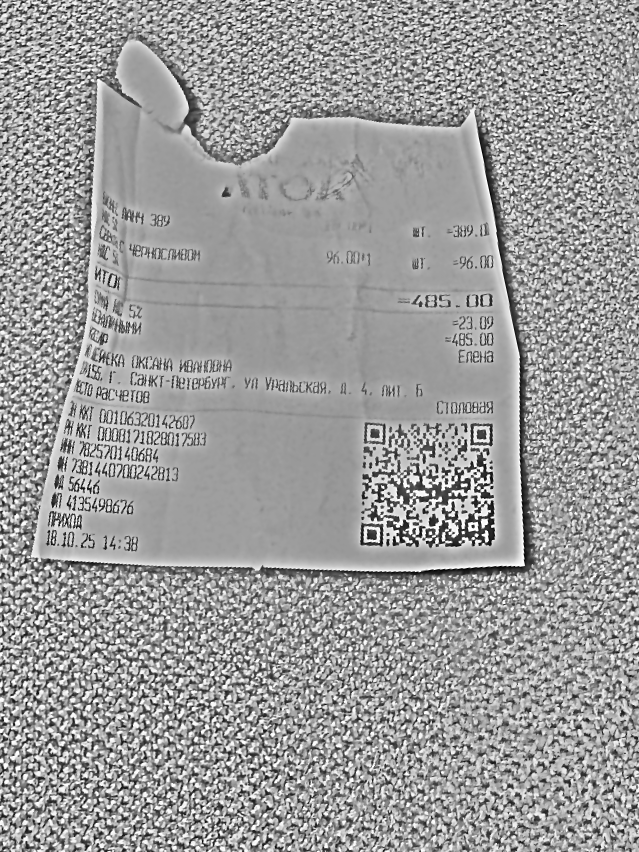
Продавец: ИП ДЕЙНЕКА ОКСАНА ИВАНОВНА
ИНН: 782570140684
Дата: 18.10.25 14:38
Товары: БИЗНЕС ЛАНЧ 389; С ЧЕРНОСЛИВОМ
Количество: не распознано; 1
Цена: нераспознано; 96.00
Сумма: 389.00; 96.00
Итого: 485.00